Question: What is the name of the tenant mentioned in the document?
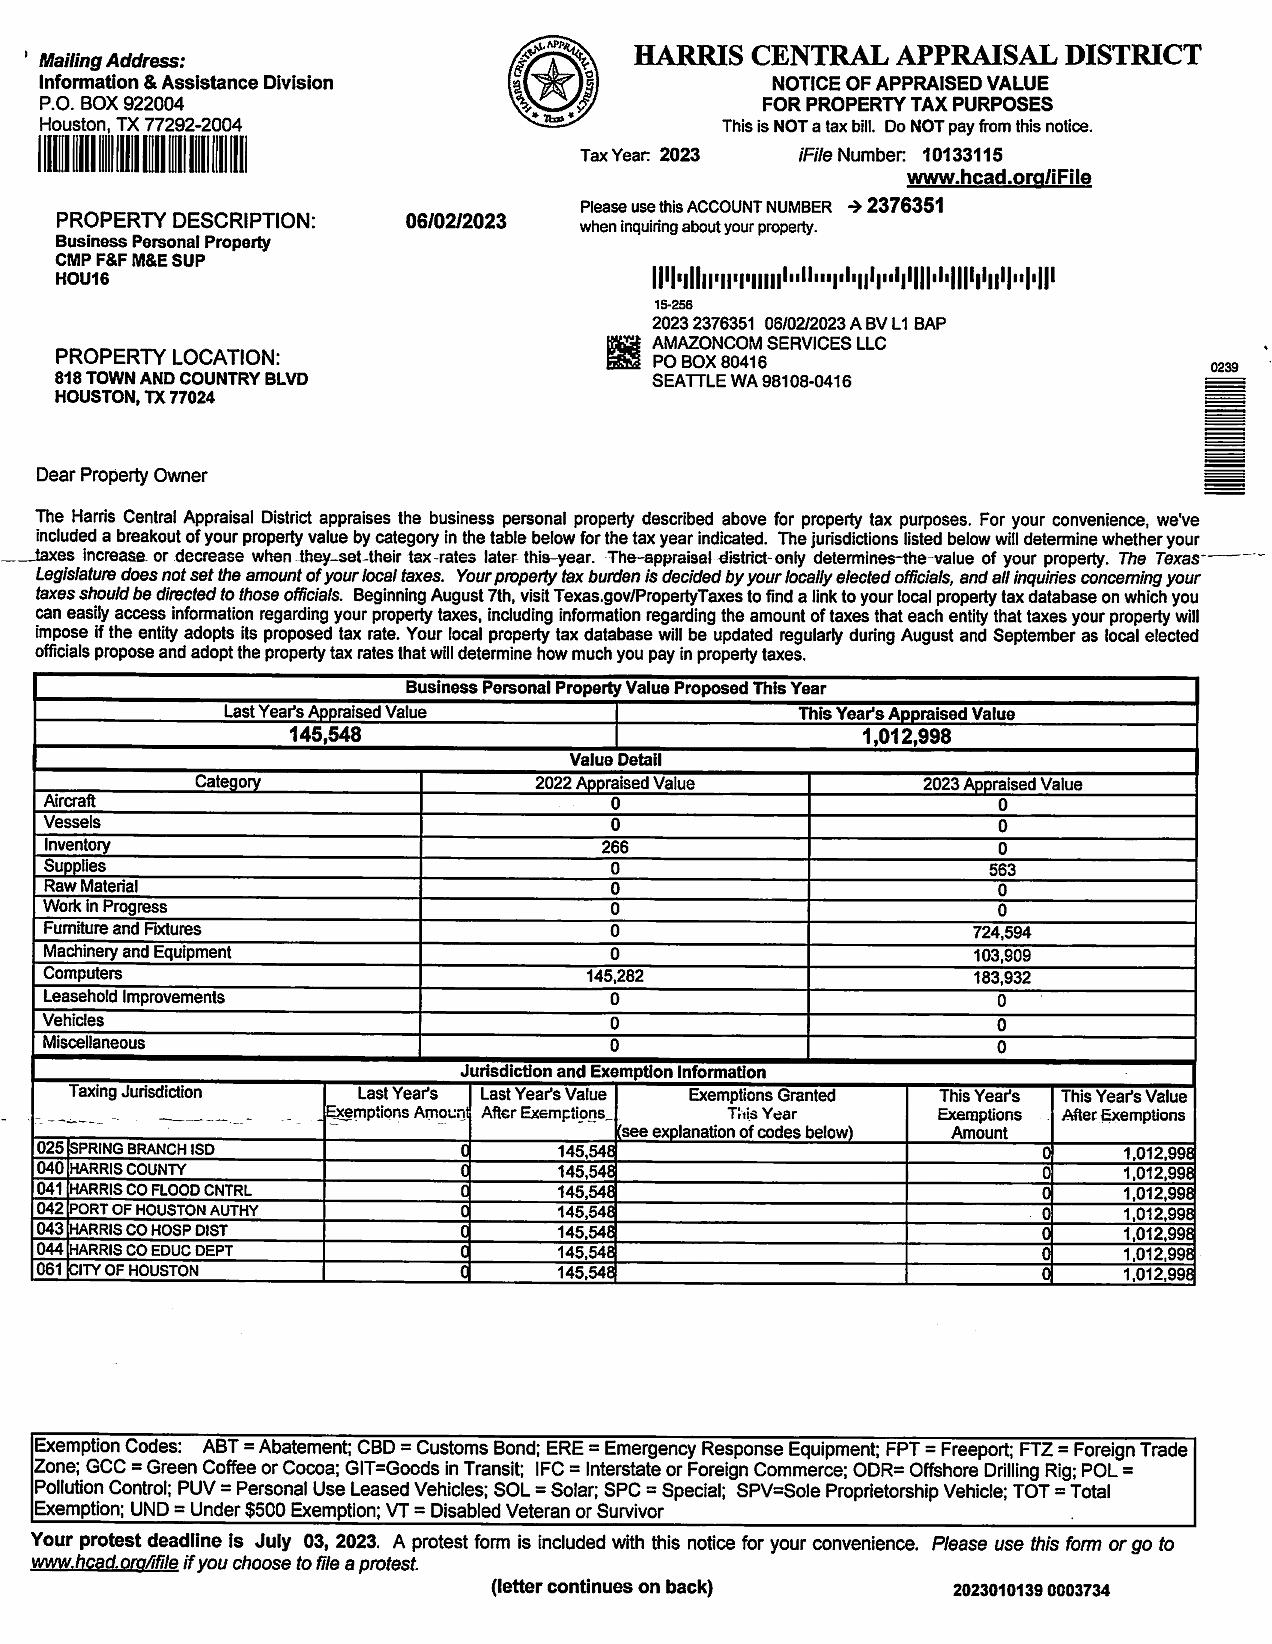
Answer: "AMAZON COM SERVICES LLC"